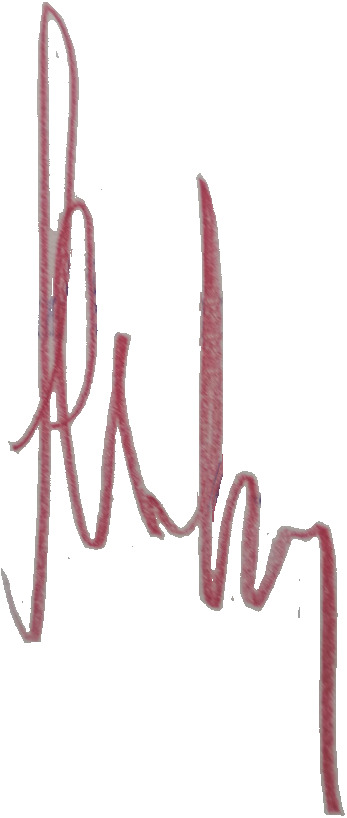
Signature of: israel leplevsky